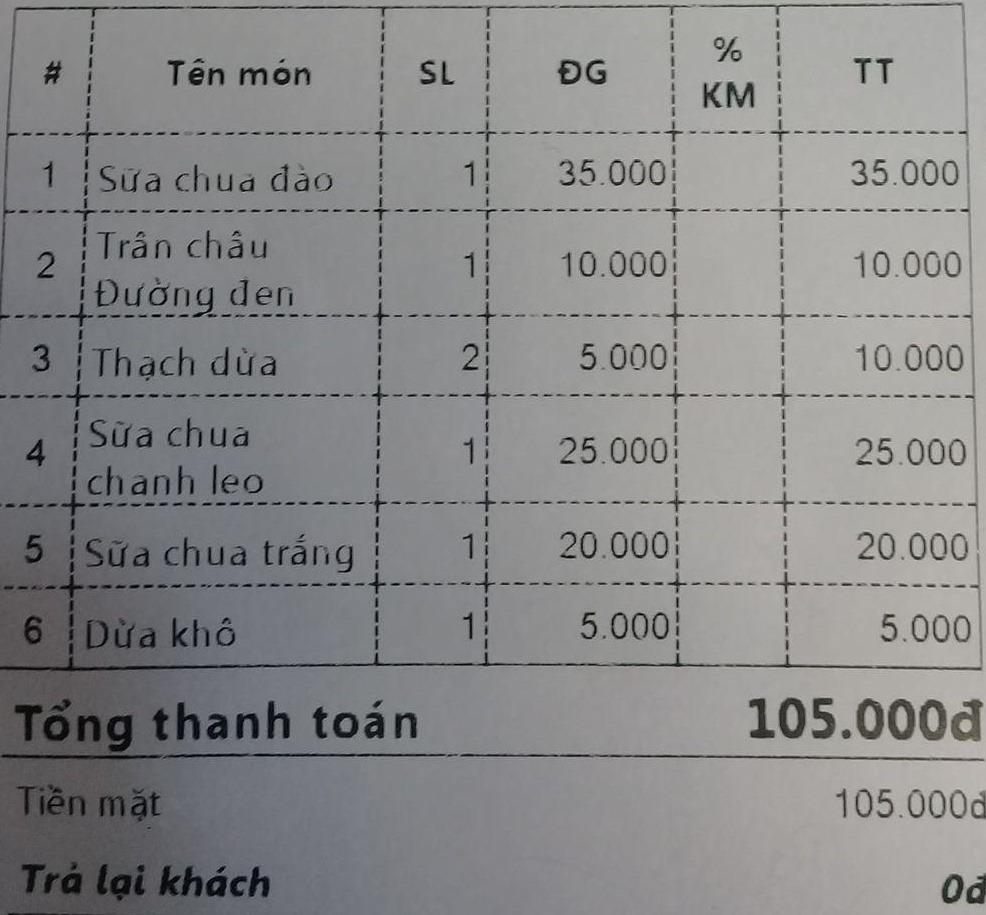
<table>
<tr>
<th>#</th>
<th>Tên món</th>
<th>SL</th>
<th>ĐG</th>
<th>% KM</th>
<th>TT</th>
</tr>
<tr>
<td>1</td>
<td>Sữa chua đào</td>
<td>1</td>
<td>35.000</td>
<td></td>
<td>35.000</td>
</tr>
<tr>
<td>2</td>
<td>Trân châu Đường đen</td>
<td>1</td>
<td>10.000</td>
<td></td>
<td>10.000</td>
</tr>
<tr>
<td>3</td>
<td>Thạch dừa</td>
<td>2</td>
<td>5.000</td>
<td></td>
<td>10.000</td>
</tr>
<tr>
<td>4</td>
<td>Sữa chua chanh leo</td>
<td>1</td>
<td>25.000</td>
<td></td>
<td>25.000</td>
</tr>
<tr>
<td>5</td>
<td>Sữa chua trắng</td>
<td>1</td>
<td>20.000</td>
<td></td>
<td>20.000</td>
</tr>
<tr>
<td>6</td>
<td>Dừa khô</td>
<td>1</td>
<td>5.000</td>
<td></td>
<td>5.000</td>
</tr>
</table>

Tổng thanh toán 105.000đ
Tiền mặt 105.000đ
Trả lại khách 0đ